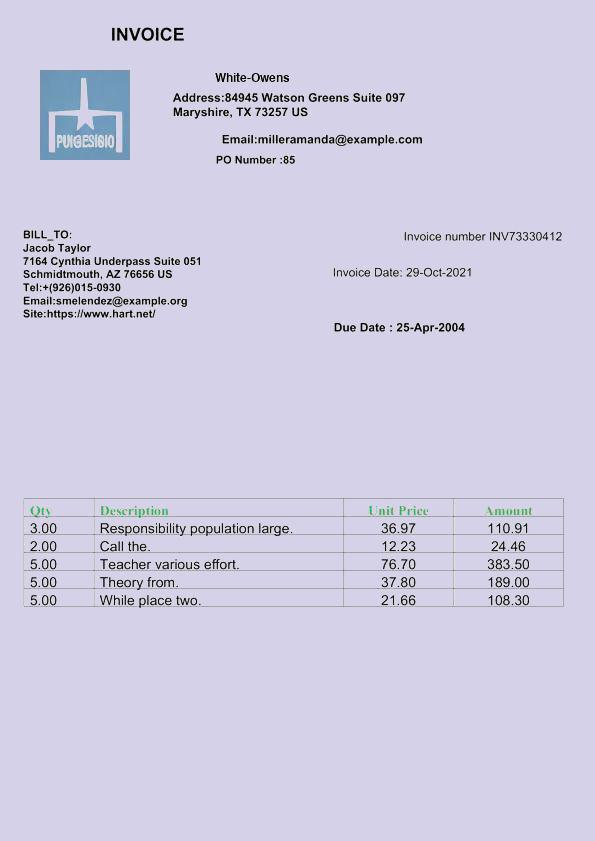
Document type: Invoice